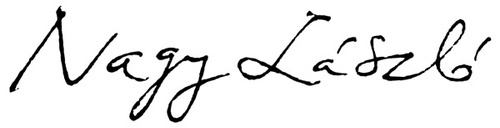
Signature of: lászló nagy